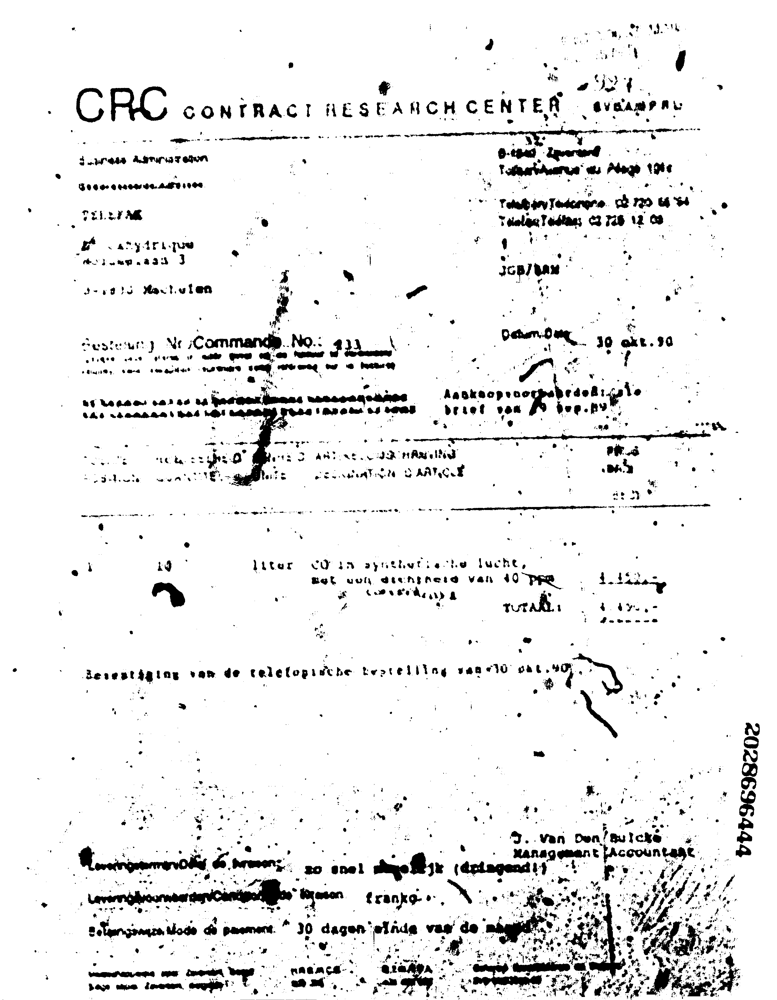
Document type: Invoice